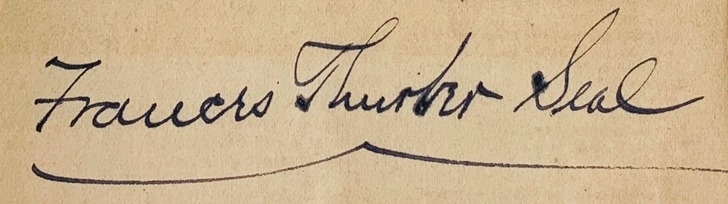
Signature of: frances thurber seal